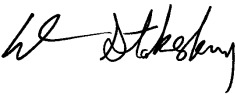
Signature of: drew stokesbary